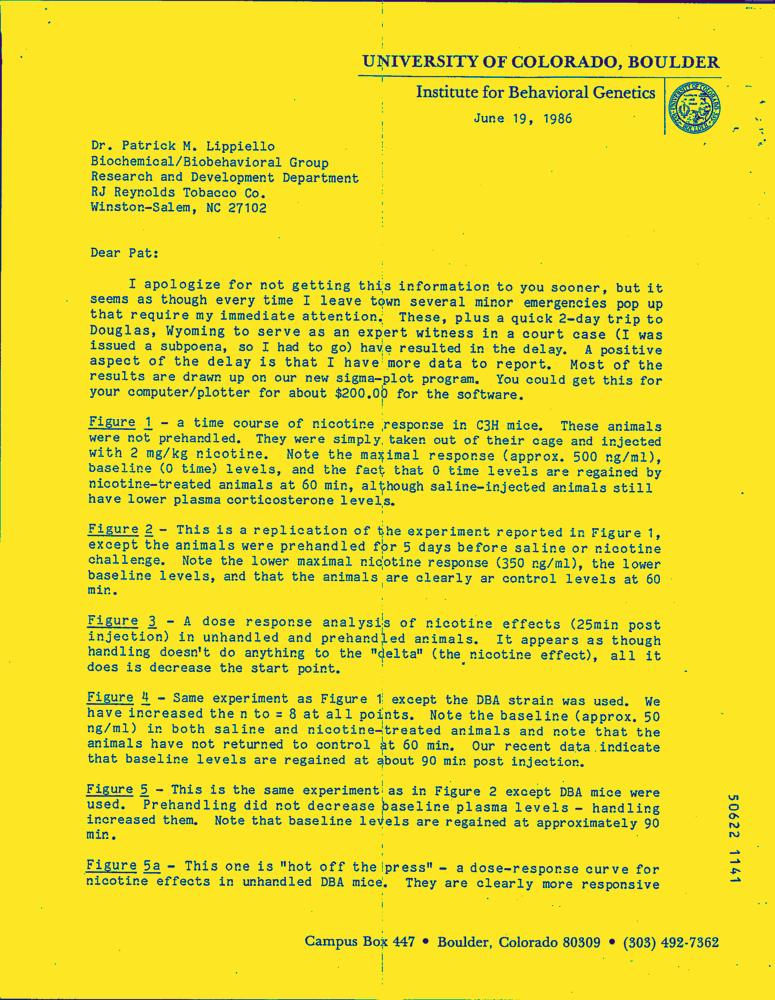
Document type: Letter-Doc